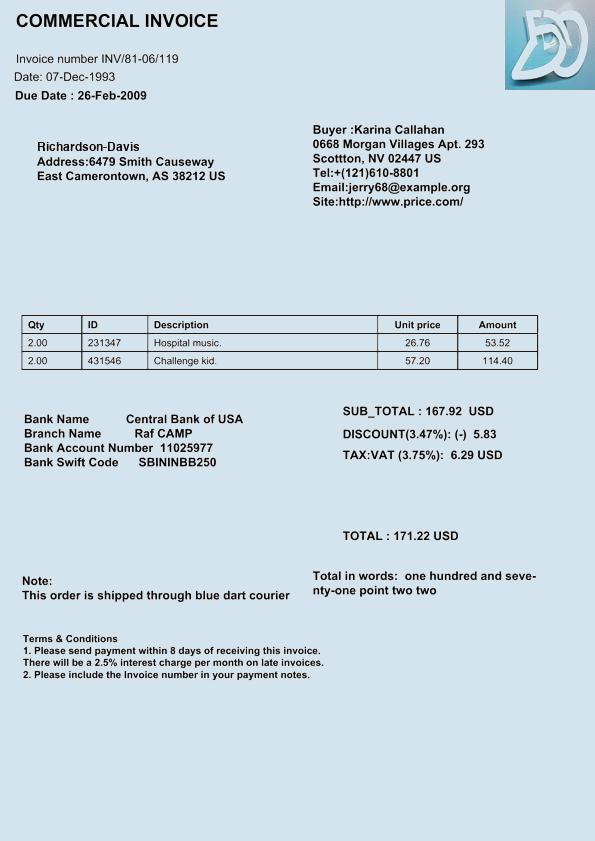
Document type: Invoice